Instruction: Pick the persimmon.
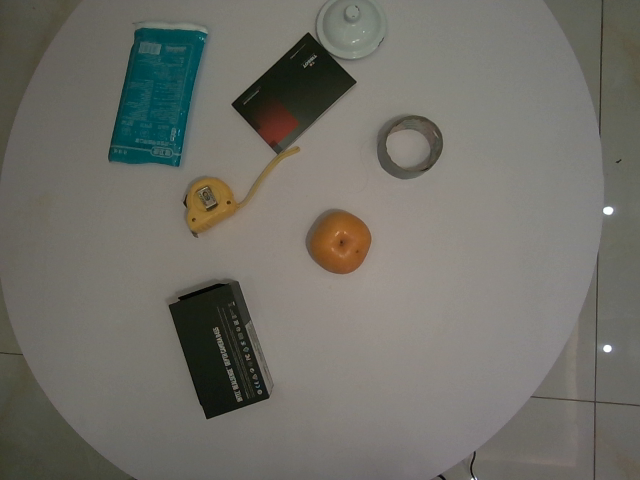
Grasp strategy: vertical